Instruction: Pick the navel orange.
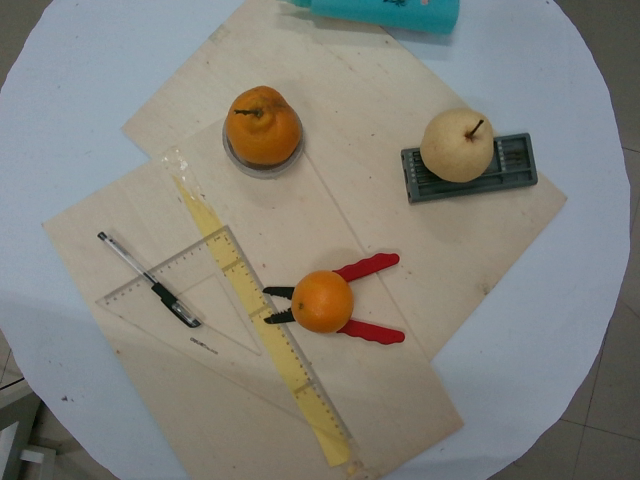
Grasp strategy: vertical